Patient: Male, age 69
In April 2000, a 69-year-old man was admitted to Inha General Hospital due to productive cough with dark, brown-colored sputum. He complained of night sweat and weight loss of more than 9 killograms for 2 months. Nine years before entry, the patient experienced a cerebrovascular accident which left a sequelae of left side weakness, mild dysphagia and dysarthria. Because of poor oral hygiene, plaque and calculus, the patient had frequent visits to the dentist but no dental care was given within the previous 5 years. The patient had no past medical history of pulmonary tuberculosis, chronic lung disease or any other condition.
On physical examination, the patient's blood pressure was 130/90 mmHg, pulse rate 80/min and body temperature 36.7 C. His mental status was alert but dysarthric feature and left side hemiparesis was shown. Oral examination by a dentist revealed gingivitis, dental decay, very poor hygienic state and moderate amount of plaque and calculus. On chest examination, abnormal breathing sounds, such as crackle and expiratory wheezing, were not audible. There were no other physical abnormalities noted.
Laboratory examination showed the hemoglobin was 13.8 g/dL, hematocrit 40.4%, white blood cell 6,700/muL, platelet 177,000/muL. Erythrocyte sedimentation rate was 14 mm/h. C-reactive protein was 0.5 mg/dL. Cytologic examination of sputum was negative. Bacteriologic examination of sputum showed no evidence of mycobacterial tuberculosis or fungal infection. Chest radiographs revealed increased opacity and atelectatic change in the anterior segment of the left upper lobe, suggestive of obstructive pneumonitis or pulmonary tuberculosis (Figure 1A). A computed tomographic scan (CT) of the thorax showed consolidation and air bronchogram in the left upper lobe with partial atelectasis, but significant enlargement of mediastinal or hilar lymph node was not observed (Figure 1B). Bronchoscopic examination showed a pink and soft protruding mass obstructing the left upper lobar bronchus was suggestive of bronchogenic carcinoma (Figure 2A). The presumptive diagnosis by bronchoscopy was bronchogenic carcinoma. However, biopsy of the lung tissue obtained by bronchoscopy showed gram-positive sulfur granules and hyphe-like components within a granulomatous formation, which showed squamous metaplasia of bronchial mucosa with mixed inflammatory cellular infiltration and some colonies of actinomycosis (Figure 3). The final diagnosis was endobronchial actinomycosis.
The patient was given 10 million units of intravenous penicillin-G daily for two weeks. The opacities and infiltration on chest radiographs gradually decreased. After two weeks of penicillin therapy, he was switched to 2 g amoxicillin daily. At discharge, more than 80% of his pulmonary infiltration had resolved and the remainder was markedly reduced in size. After discharge, oral antibiotics were administered for 4 weeks. Follow-up bronchoscopic examination revealed a complete resolution of the endobronchial mass lesion and, in place, a foreign body was exposed (Figure 2B). The removed foreign body was proven to be a very small-sized fish bone. This unfortunate accident is the first case of a foreign body-induced pulmonary actinomycosis in Korea. The patient was completely cured with no remaining symptoms.
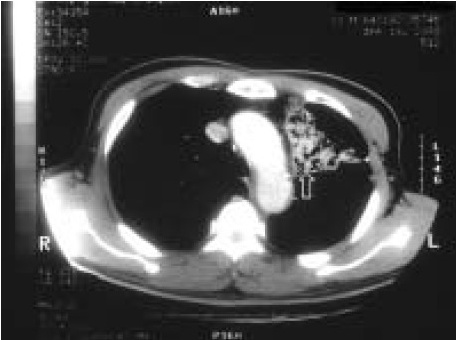
Image caption: A chest CT scan obtained at the level of the aortic arch reveals consolidation with airbronchogram (arrow) in the left upper lobe. Fish bone was not identified in the CT scan.